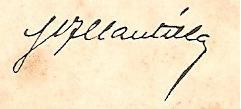
Signature of: manuel florencio mantilla